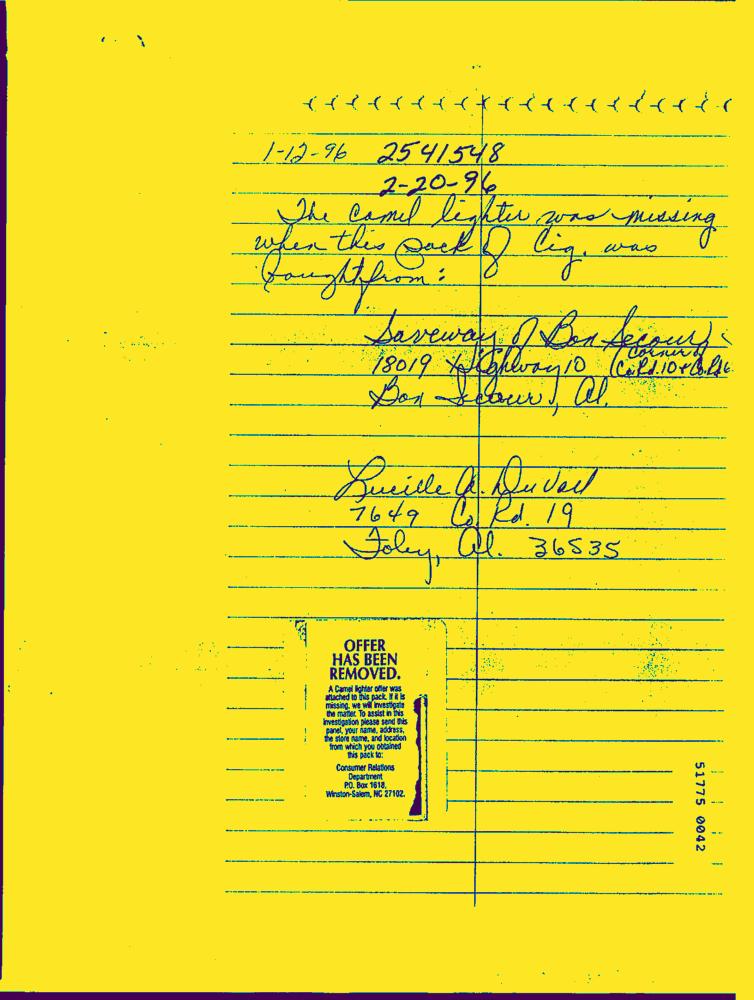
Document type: Hand-Written